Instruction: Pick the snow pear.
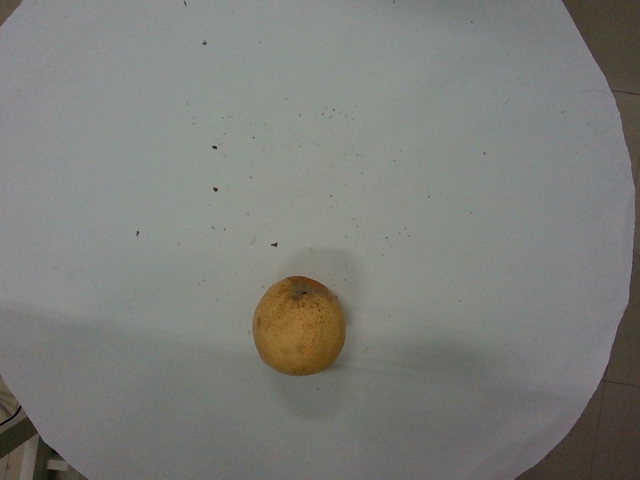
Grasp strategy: vertical